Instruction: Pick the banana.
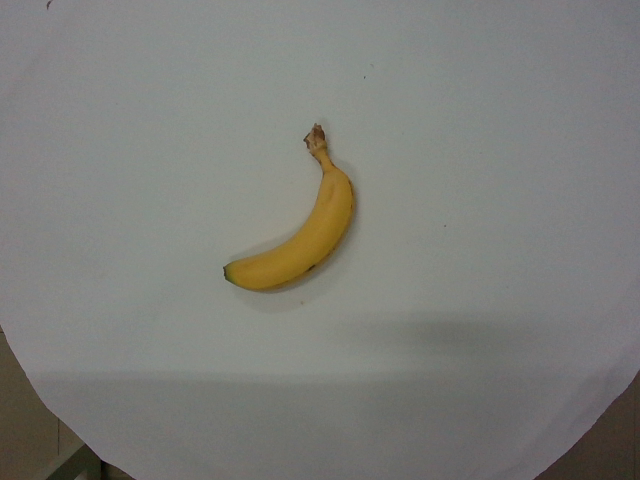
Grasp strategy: vertical